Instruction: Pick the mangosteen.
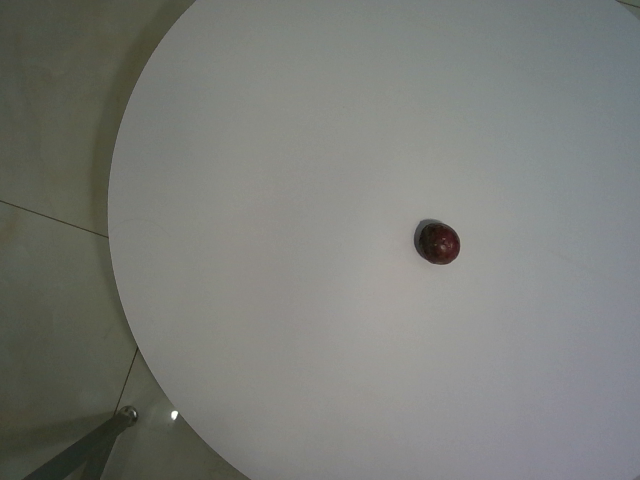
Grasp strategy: vertical